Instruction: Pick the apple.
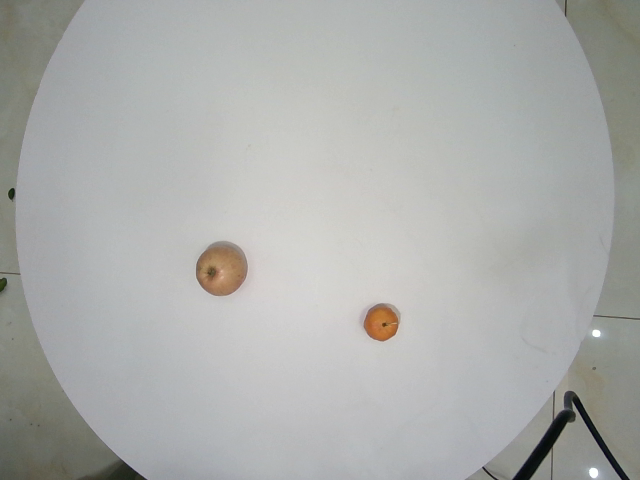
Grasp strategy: vertical